Question: What is the potential diagnosis?
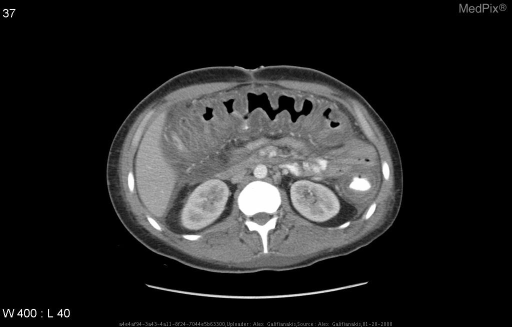
Answer: The possible diagnosis includes Pseudomembranous Colitis
Inflammatory bowel disease
Typhlitis
Ischemic Colitis
Radiation Colitis
Other Infectious Colitis.